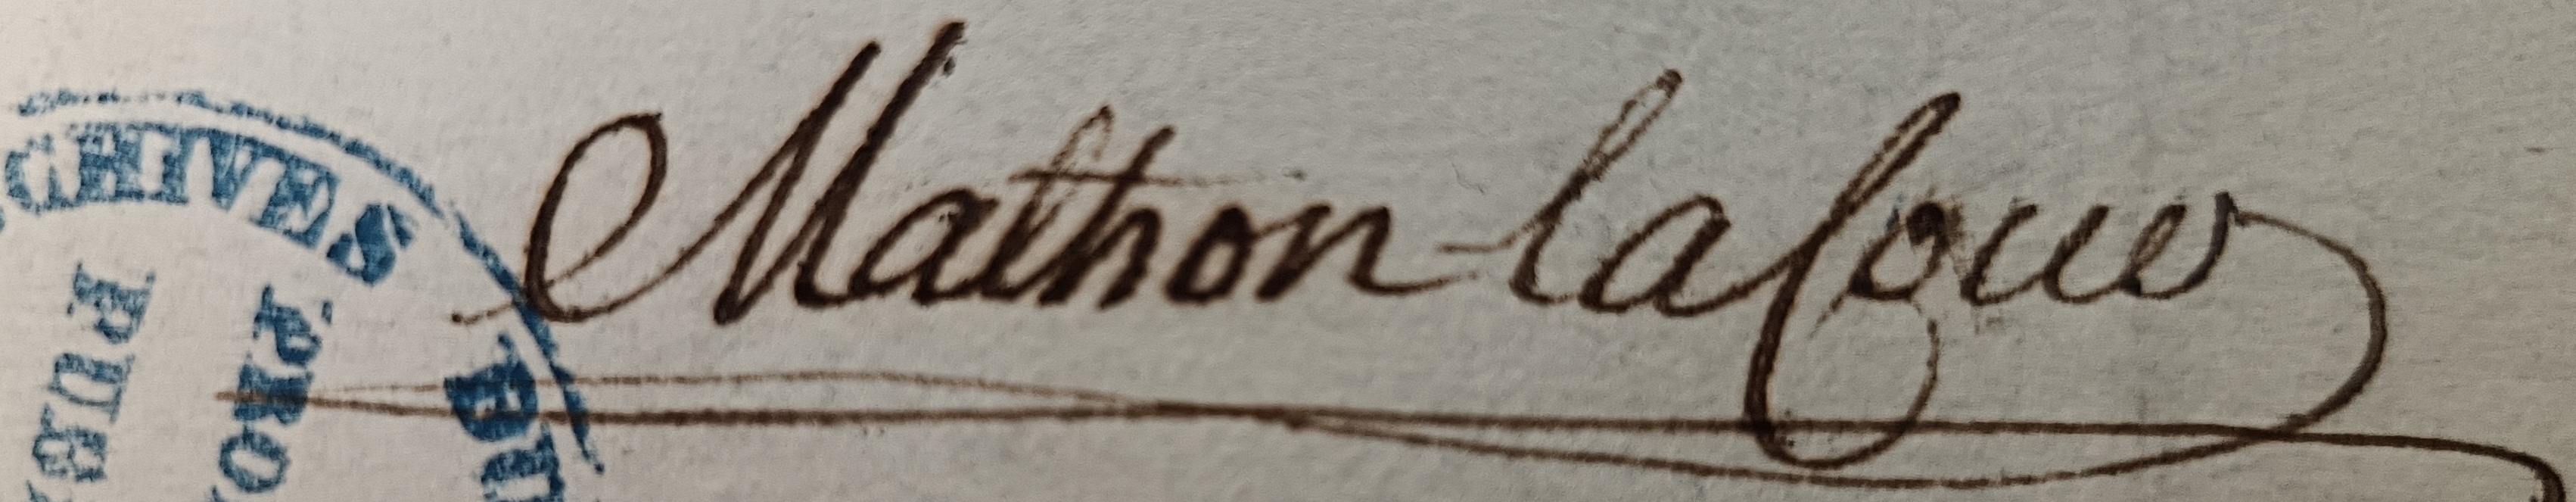
Signature of: charles joseph mathon de la cour